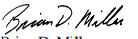
Signature of: brian miller